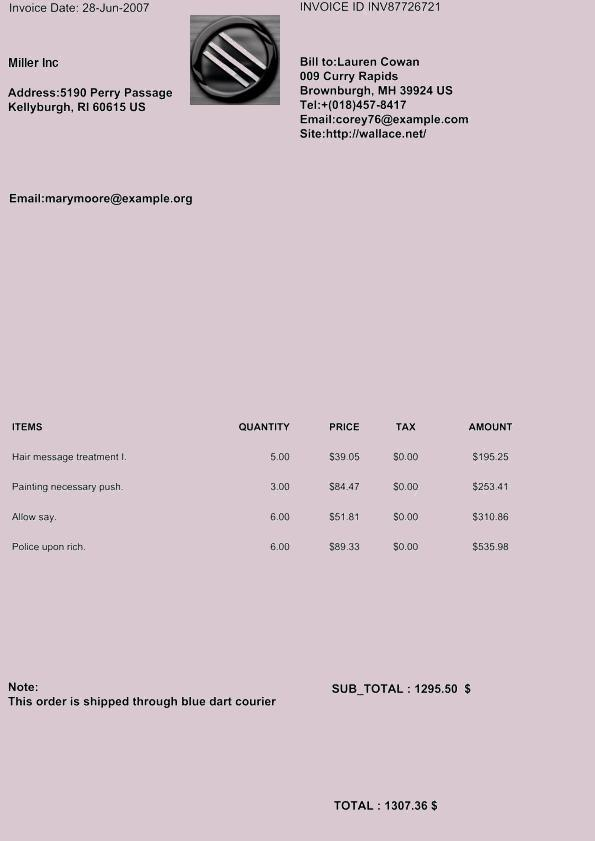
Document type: Invoice